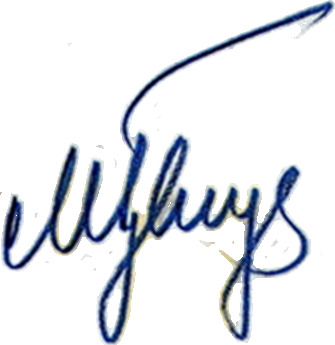
Signature of: mykhailo hrechukha